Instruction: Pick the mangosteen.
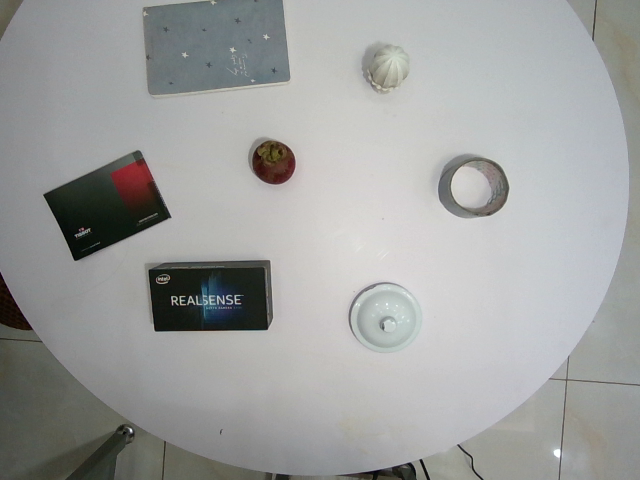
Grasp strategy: vertical